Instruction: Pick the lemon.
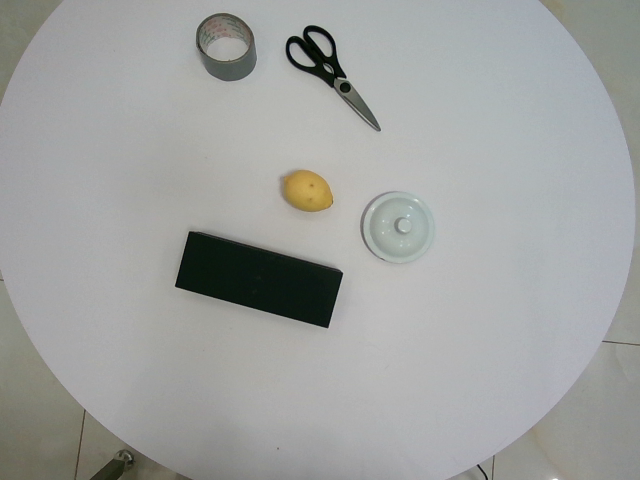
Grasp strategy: vertical